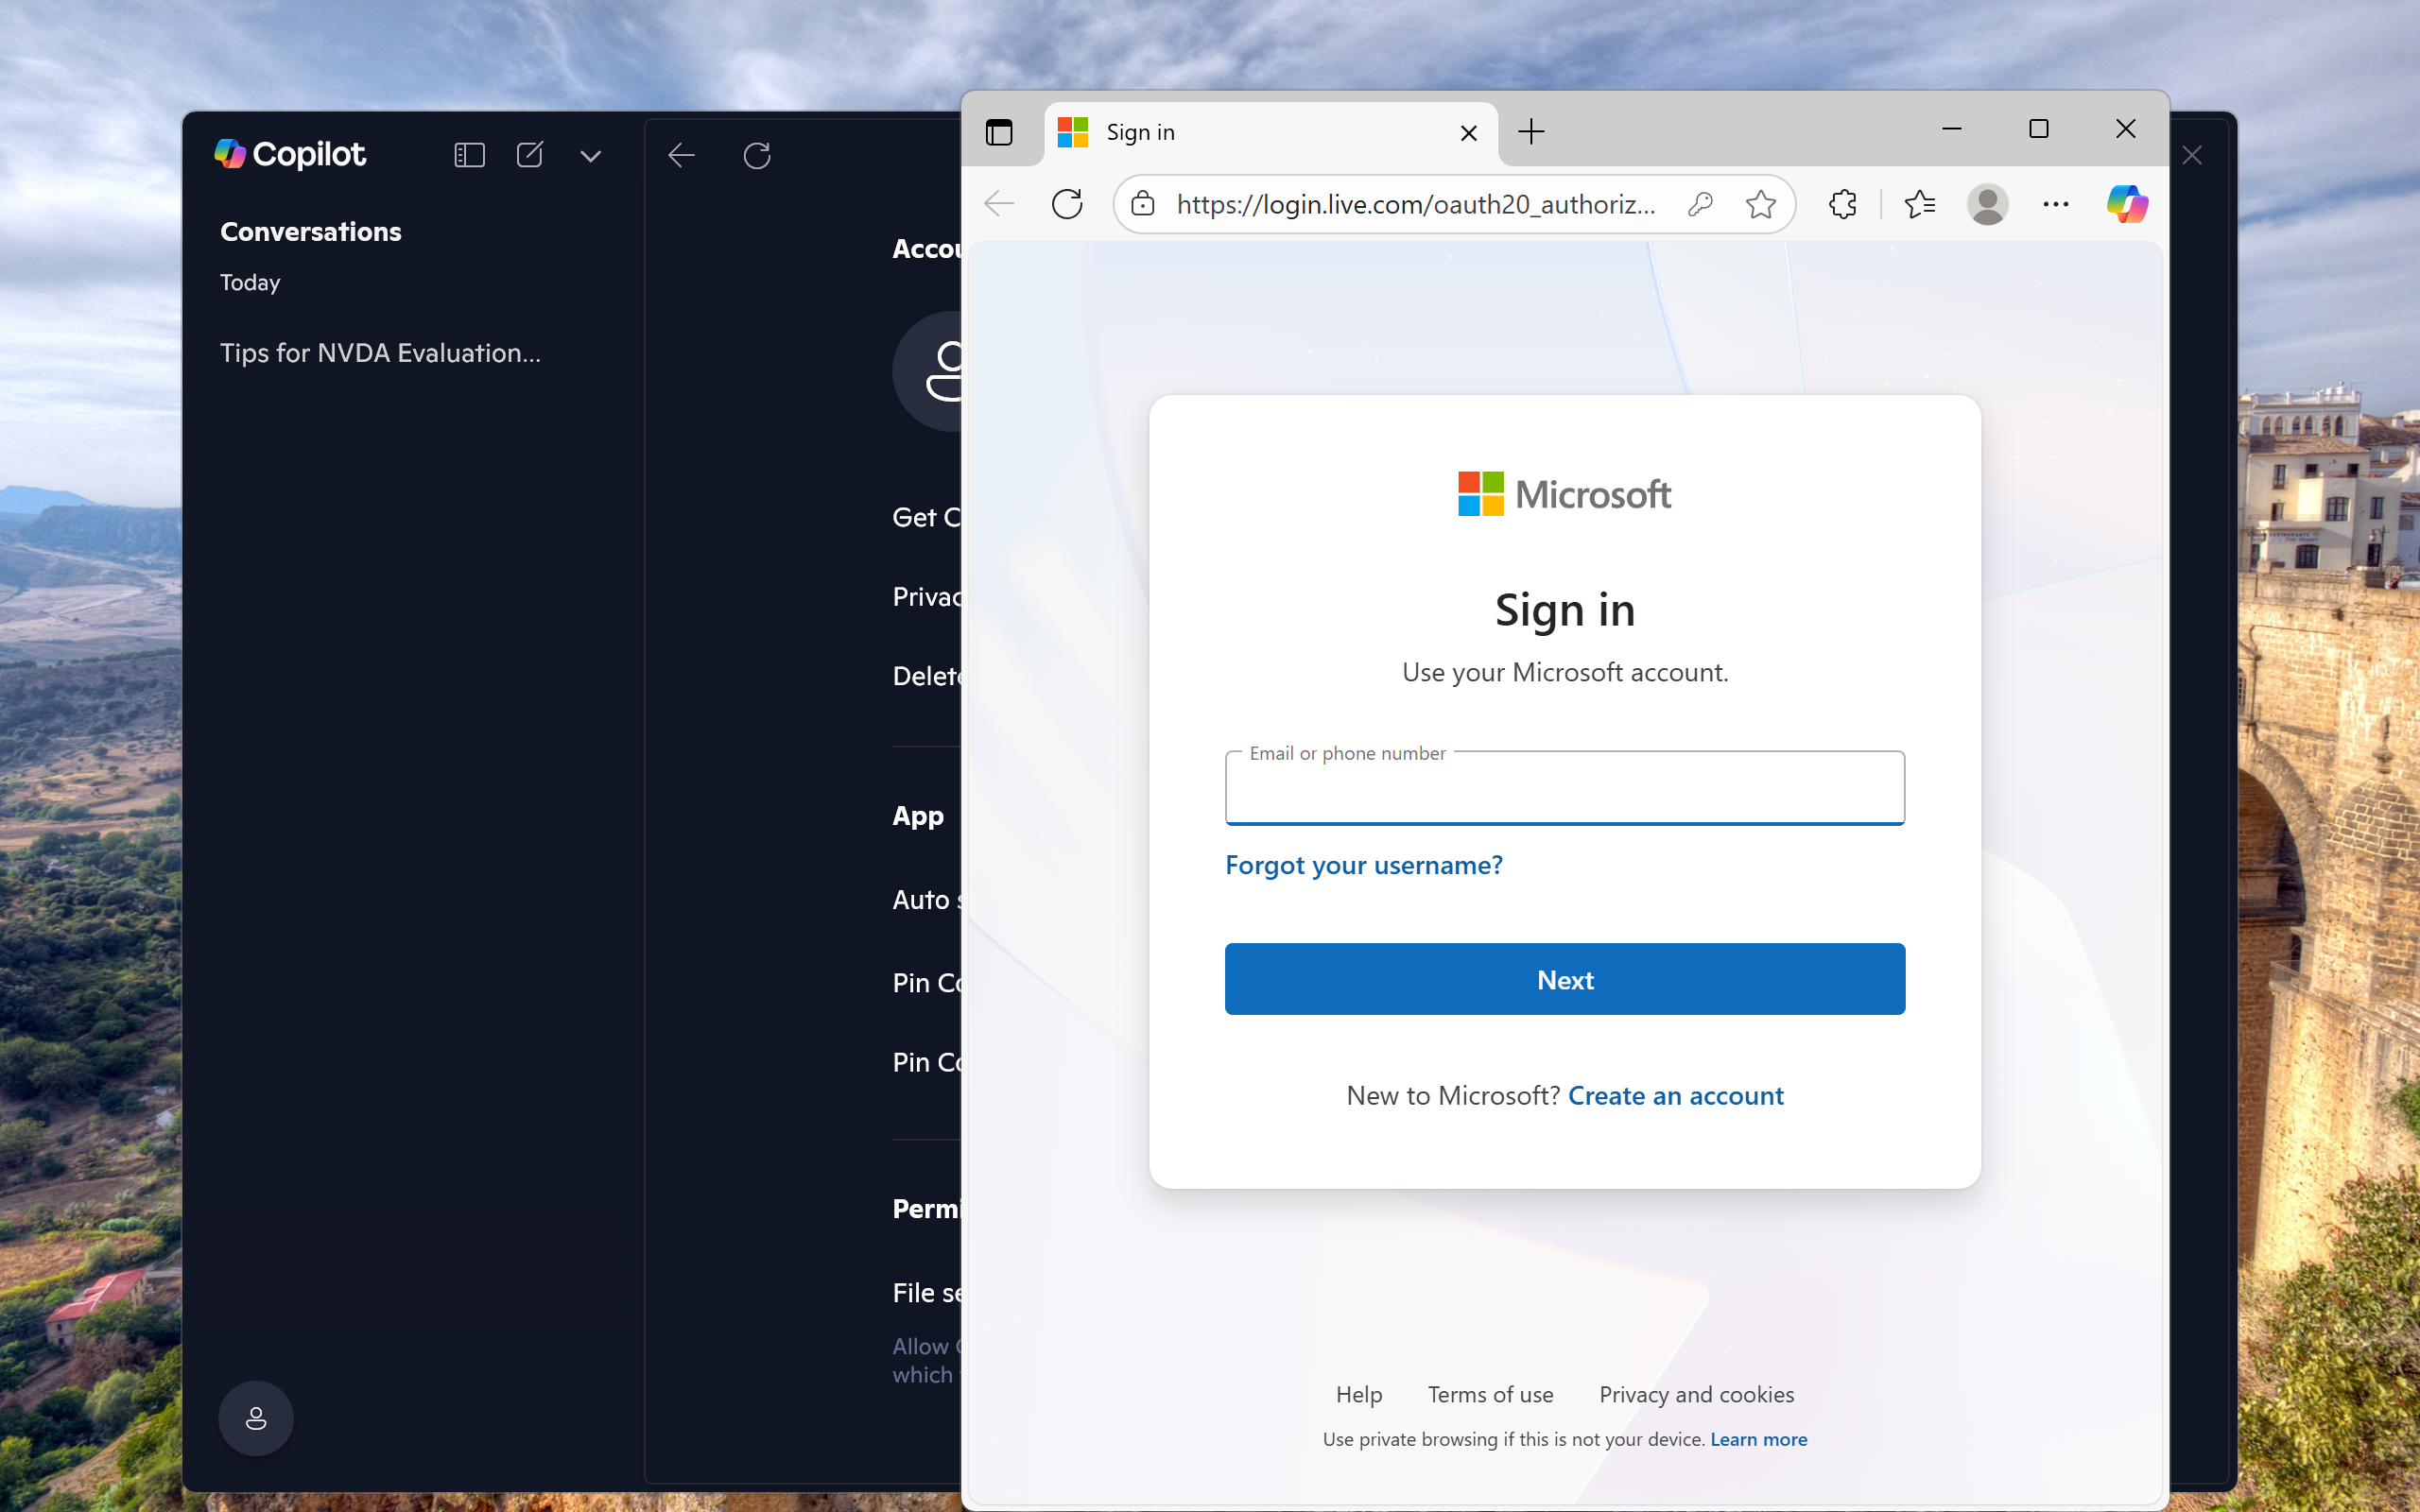
UI elements on screen:
"Desktop - window"
"Sign in - window"
"System - menu bar - Contains commands to manipulate the window"
"System - menu item"
"title bar - value: Sign in"
"Minimise - button - Moves the window out of the way"
"Maximise - button - Makes the window full screen"
"Close - button - Closes the window"
"window"
"Taskbar - pane"
"pane"
"pane"
"Running applications - pane"
"Sign in - School - Microsoft​ Edge - window"
"window"
"UI element"
"window"
"UI element"
"Copilot - window"
"System - menu bar - Contains commands to manipulate the window"
"System - menu item"
"Copilot - pane"
"Non Client Input Sink Window - window"
"Non Client Input Sink Window"
"AppWindow Custom Title Bar - pane"
"Minimize - button"
"Maximize - button"
"Close - button"
"pane"
"pane"
"window"
"pane"
"Conversation History - list"
"Conversations - text"
"Today - grouping"
"Today - text"
"Tips for NVDA Evaluation Screenshots Collection - list item"
"Tips for NVDA Evaluation Screenshots Collection - grouping"
"Account - button - Collapsed"
" - text"
"pane"
"Account - text"
" - text"
"Dixant - text"
"dixantpant15@gmail.com - text"
"Get Copilot Pro - button"
"Get Copilot Pro - text"
"Privacy - button"
"Privacy - text"
" - text"
"Delete account - button"
"Delete account - text"
"App - text"
"Auto start on log in - toggle button"
"Auto start on log in - text"
"thumb control"
"Pin Copilot to Start menu - text"
"Pin to Start menu - button"
"Pin to Start menu - text"
"Pin Copilot to taskbar - text"
"Pin to taskbar - button"
"Pin to taskbar - text"
"Permission settings - text"
"File search - grouping - Allow Copilot access to local files to be able to retrieve files for you..."
"File search - toggle button"
"File search - text"
"thumb control"
"Allow Copilot access to local files to be able to retrieve files for you. Change which files can ..."
"Windows Settings - link"
"File read - grouping - Allow Copilot to read the files on your PC to help answer your questions."
"File read - toggle button"
"thumb control"
"Copilot - graphic"
"Close sidebar - button"
" - text"
"New conversation - button"
" - text"
"More actions - button"
" - text"
"Back - button"
" - text"
"Check for updates - button"
" - text"
"System - menu bar"
"System - menu item"
"window"